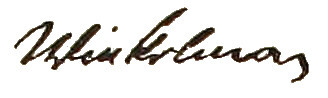
Signature of: johann joachim winckelmann